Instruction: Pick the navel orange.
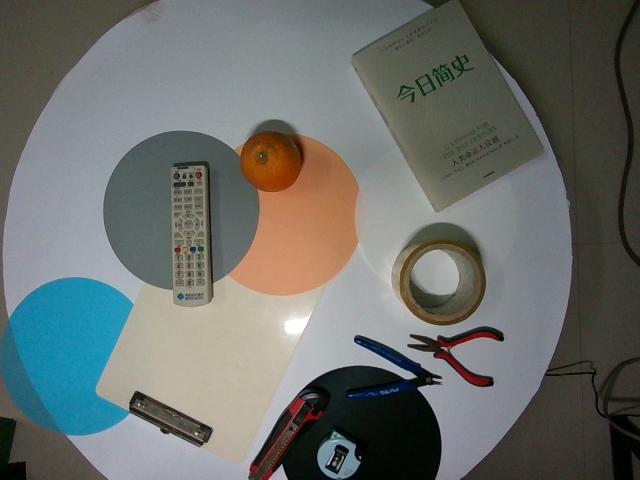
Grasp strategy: vertical